Question: Describe the condition in detail:
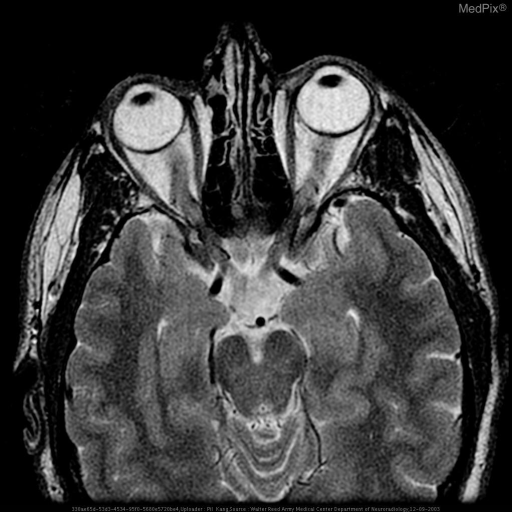
Answer: The disease is discussed as: Optic neuritis is an acute inflammatory optic neuropathy.  It is the most common type of optic neuropathy which causes acute visual loss in young to middle-aged adults.  Usual symptoms are acute reduction of visual acuity, pain (especially with eye movements), and papilledema. (1)

In a ten-year study of 388 patients who experienced acute optic neuritis, it was noted that the ten-year risk of developing multiple sclerosis was 38%.  Patients who had one or more typical lesions for MS on the MRI of the brain had 56% risk, and those without such lesions had 22% risk.  Among the patients with no typical MS lesions on the MRI of the brain, male gender, optic disc swelling, perpapillary hemorrhages, and retinal exudates were associated with a lower risk of developing MS. (2)

Another major cause of optic neuritis is acute disseminated encephalomyelitis (ADEM).  ADEM is a post-infectious inflammatory process, mediated by auto-reactive immune cells or antibodies.  It has been noted that bilateral optic neuritis and transverse myelitis are particularly suggestive of ADEM. (3)